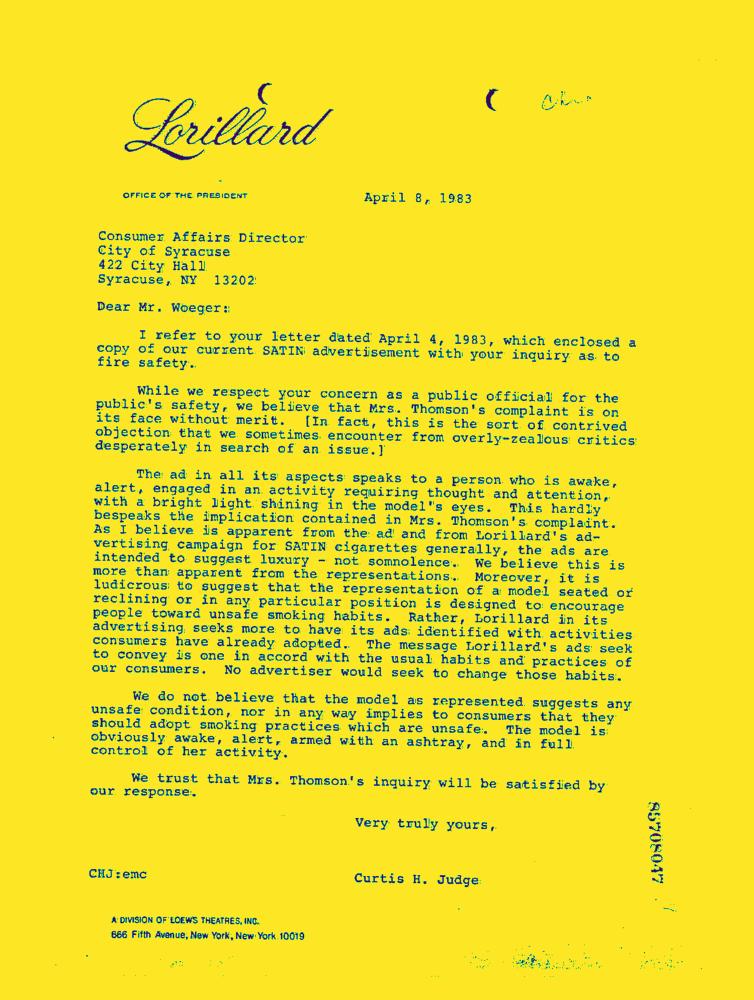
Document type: Letter-Doc